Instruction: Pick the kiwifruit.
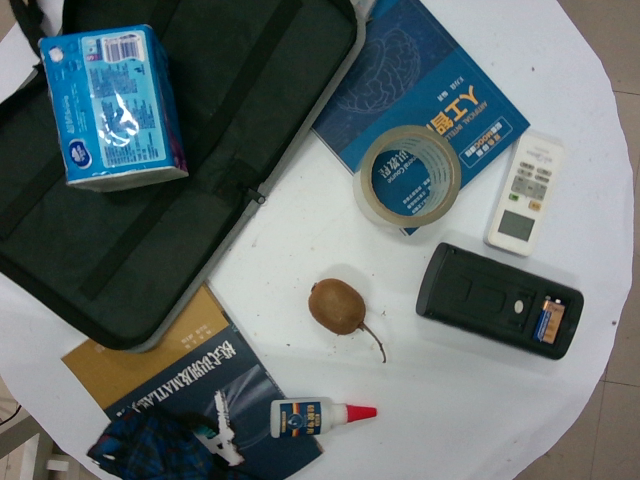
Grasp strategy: vertical